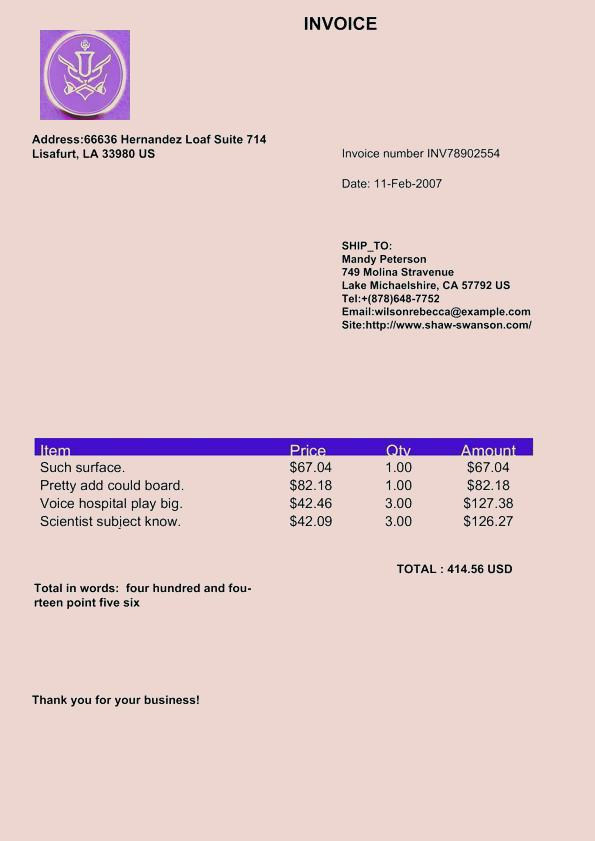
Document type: Invoice